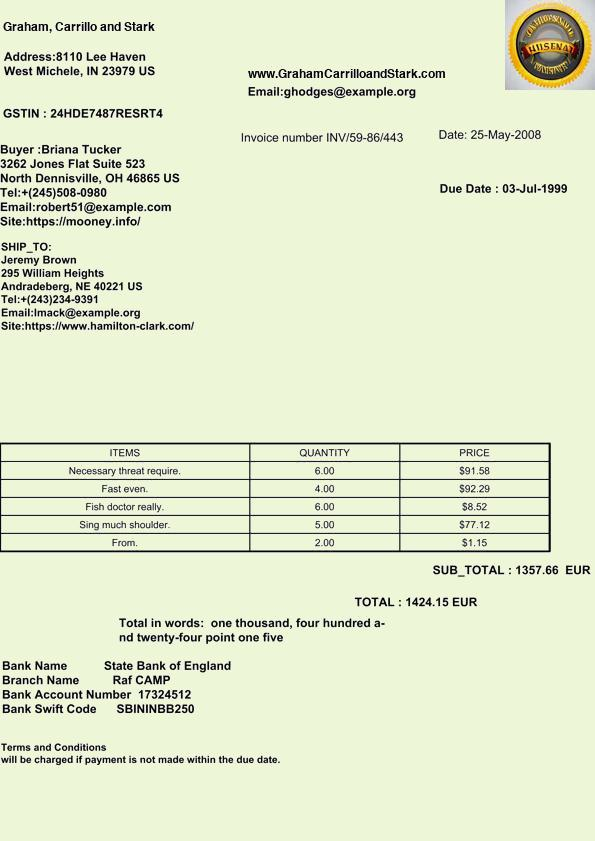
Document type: Invoice